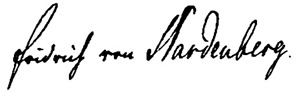
Signature of: novalis